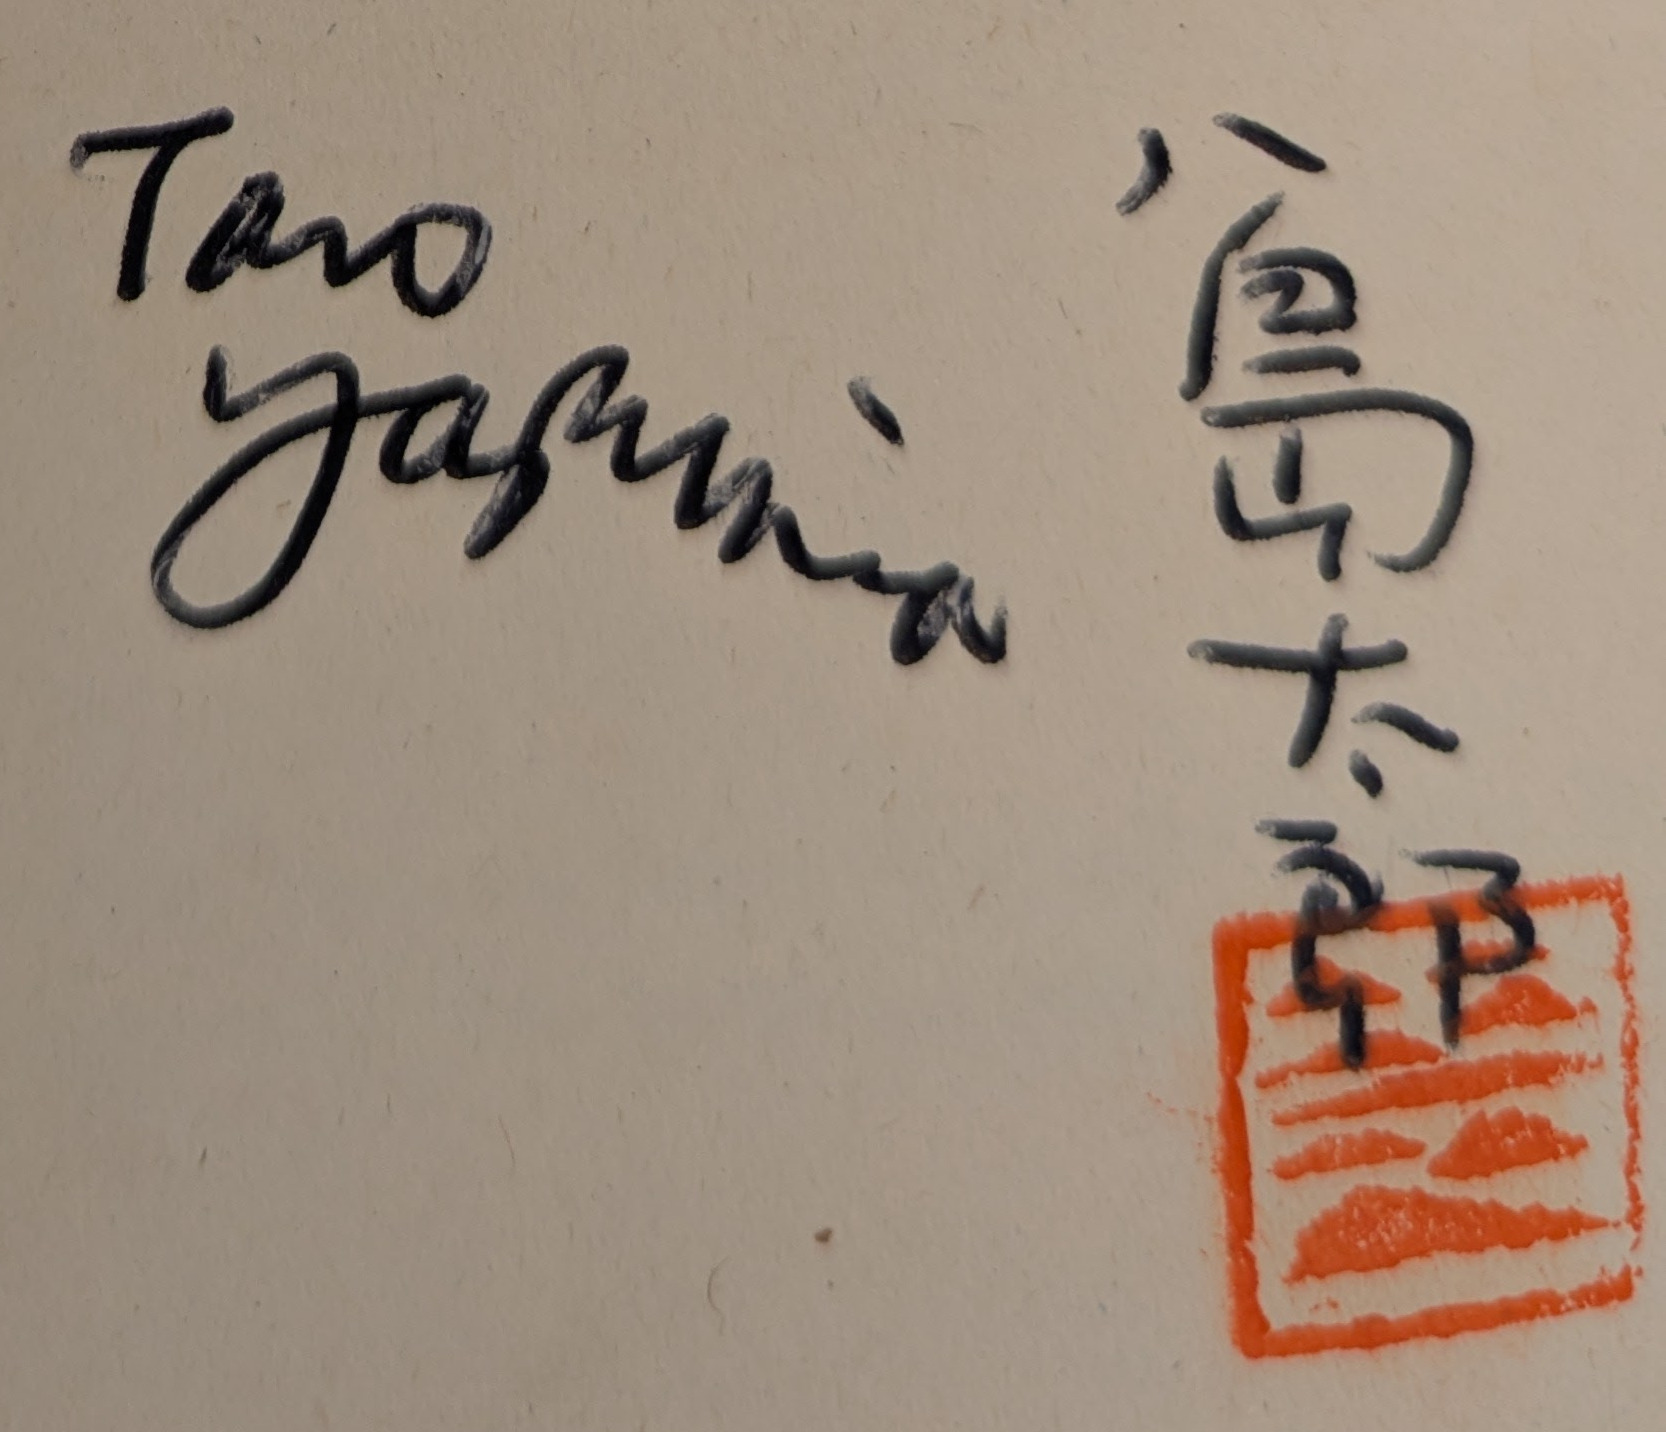
Signature of: taro yashima